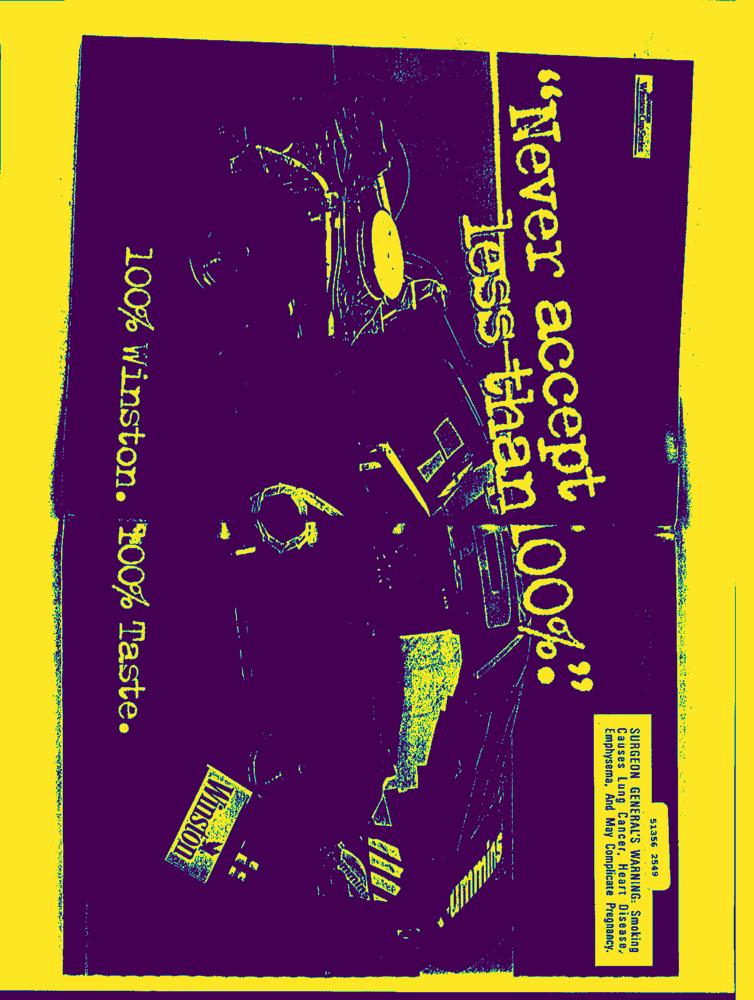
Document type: AD